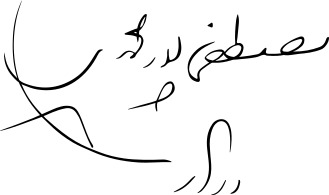
Signature of: mostafa pourmohammadi